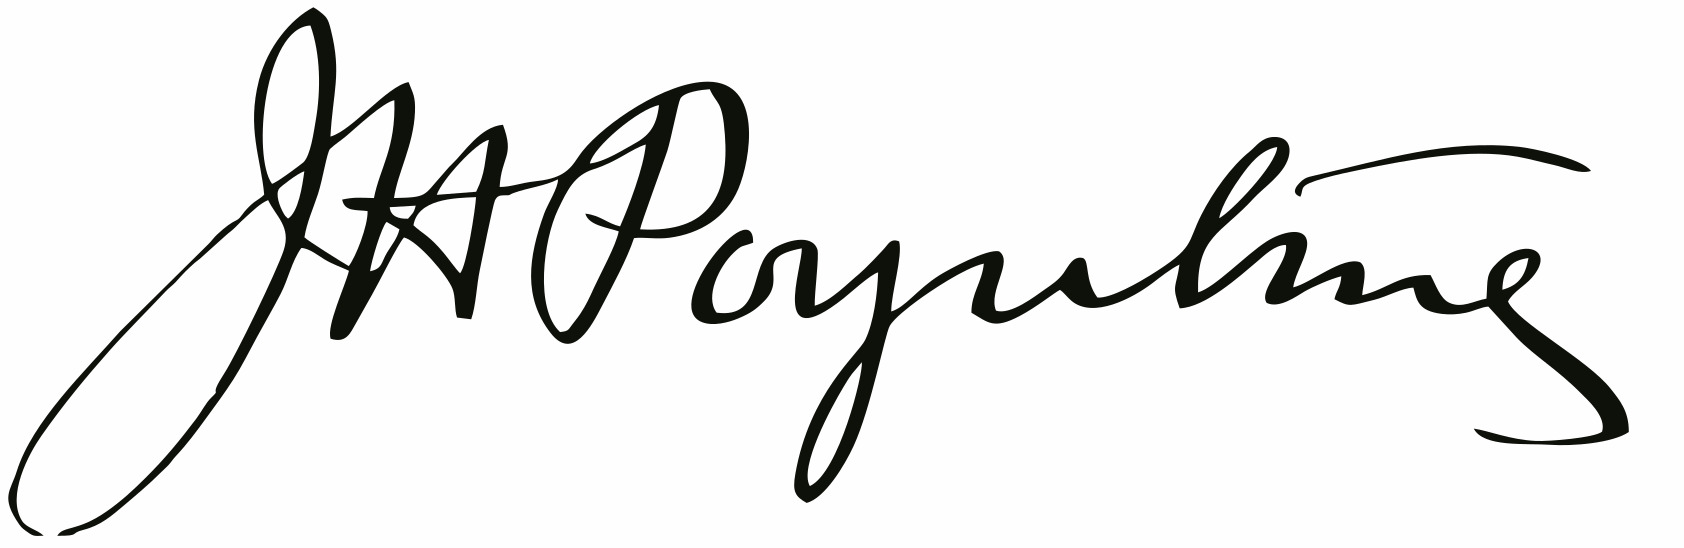
Signature of: john henry poynting